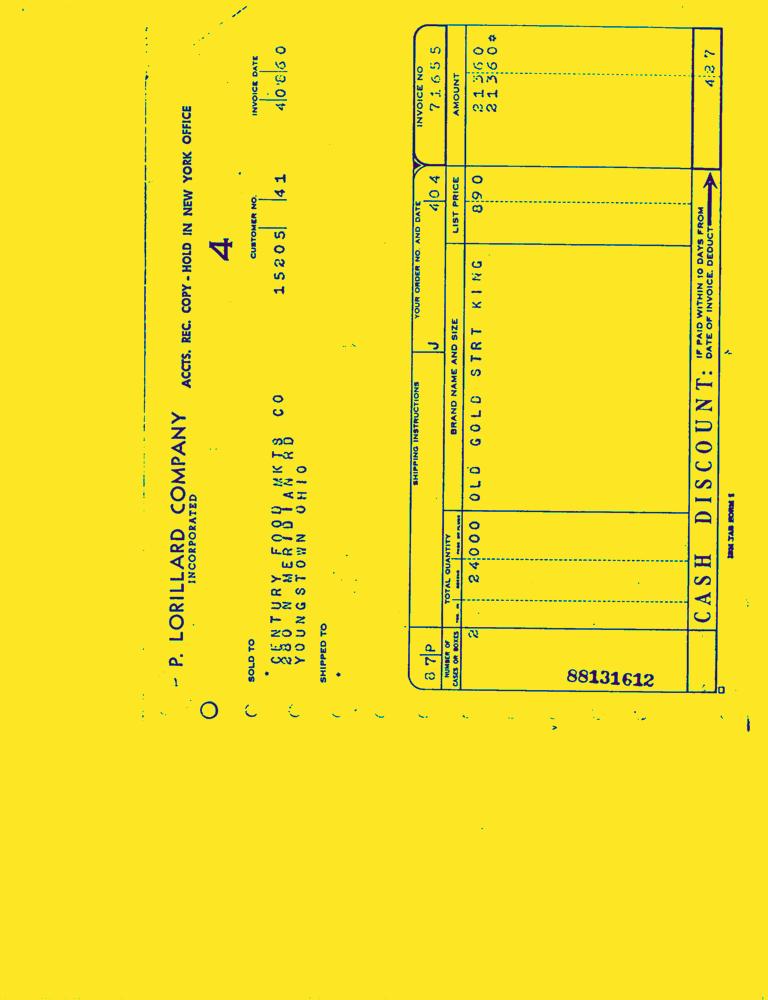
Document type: Invoice-Doc